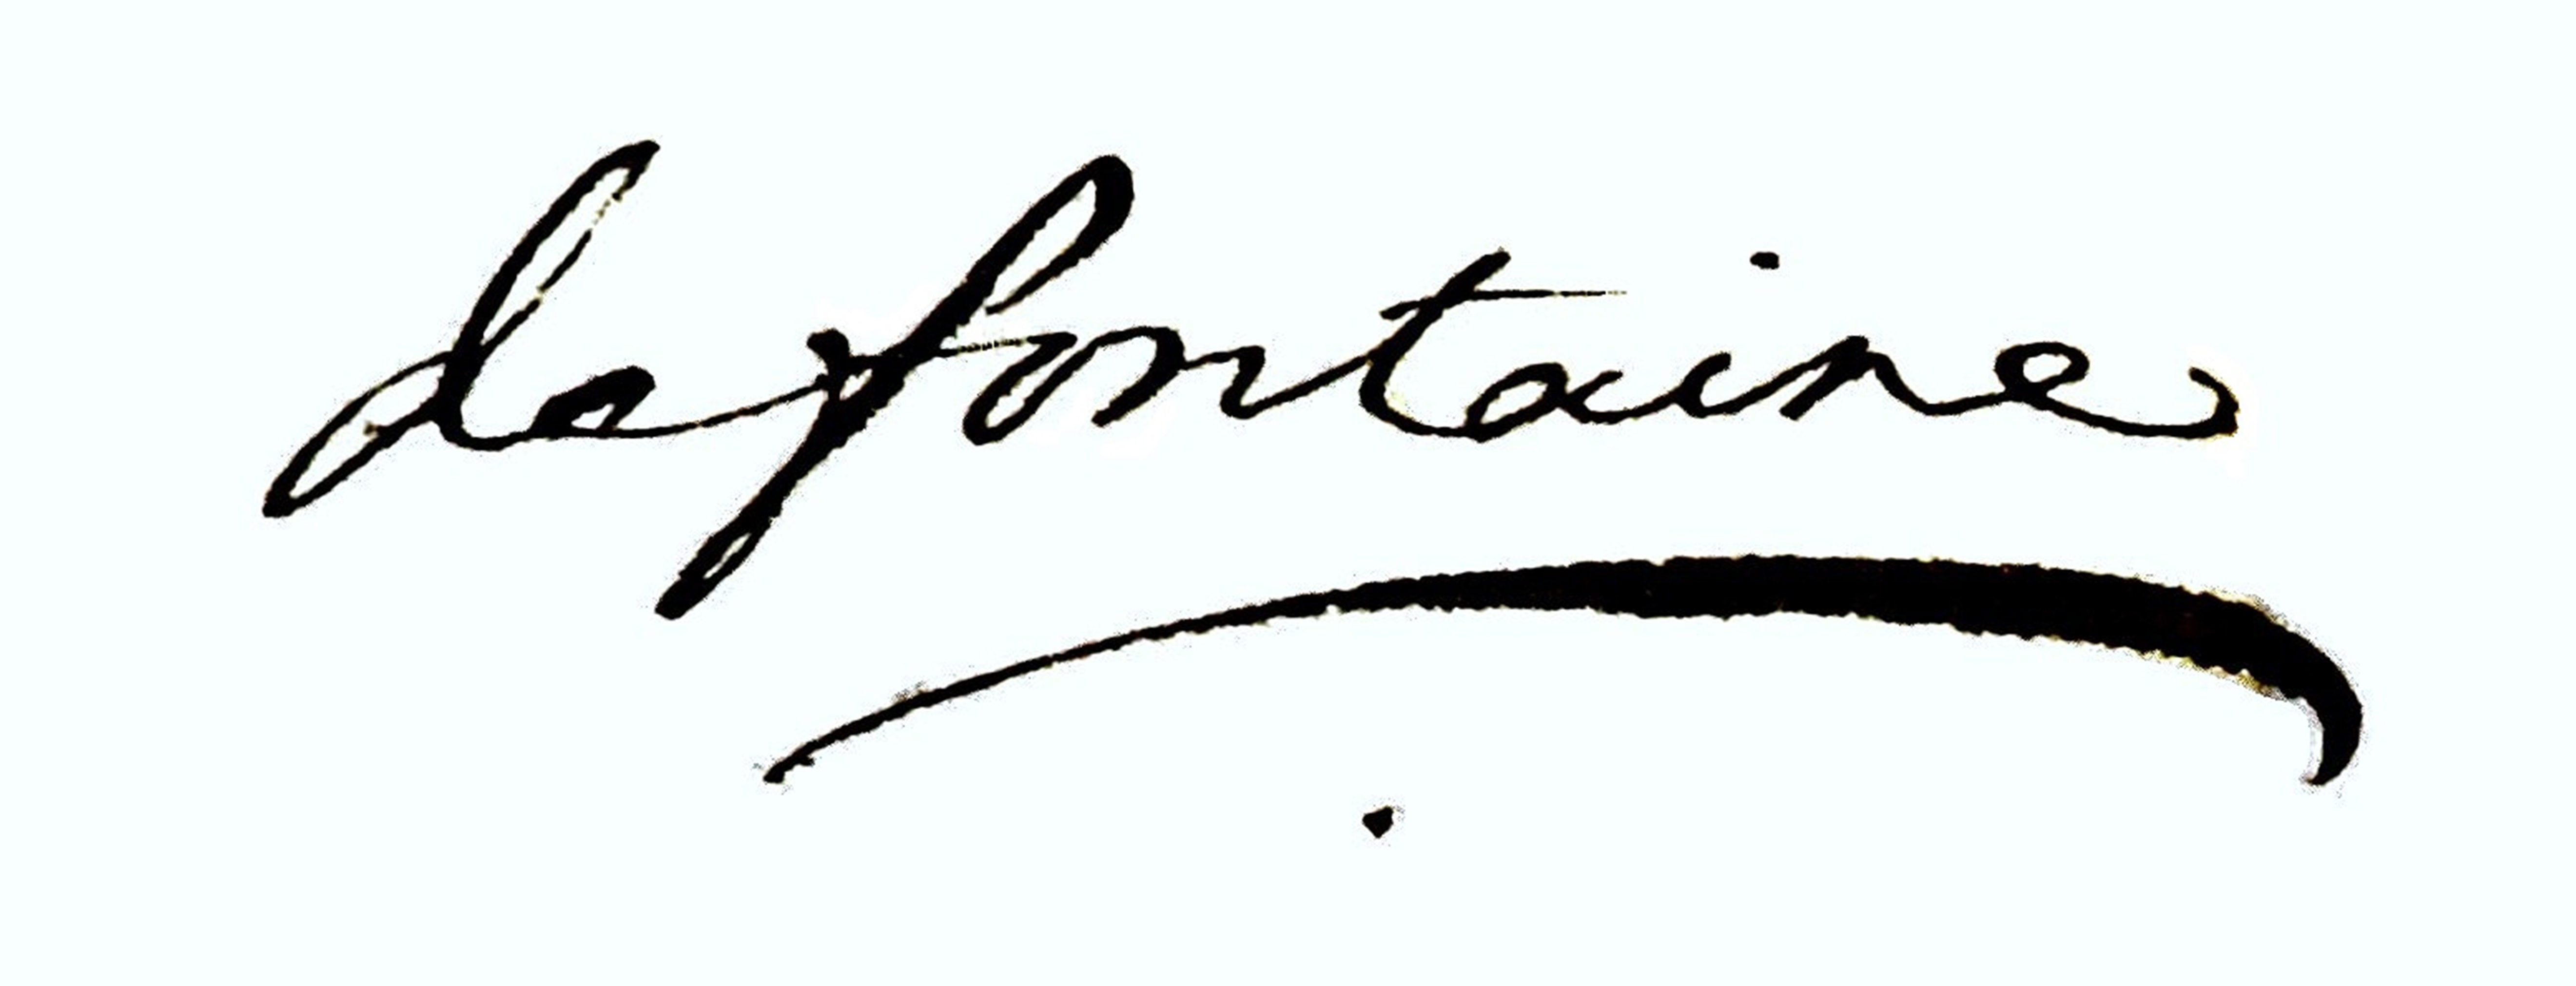
Signature of: manon dancourt